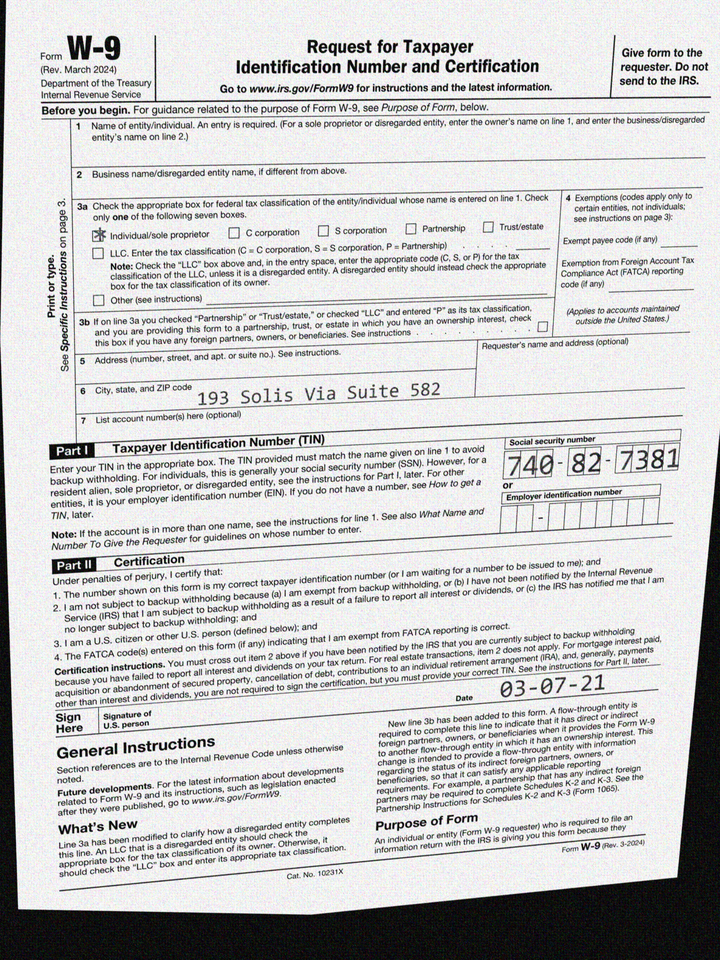
adr1: 193 Solis Via Suite 582
cbx: yes
ssn: 740827381
sdt: 03-07-21